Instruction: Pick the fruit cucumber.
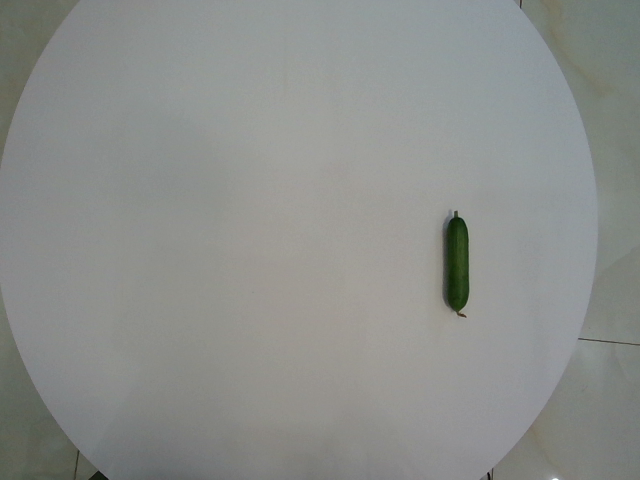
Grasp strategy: vertical